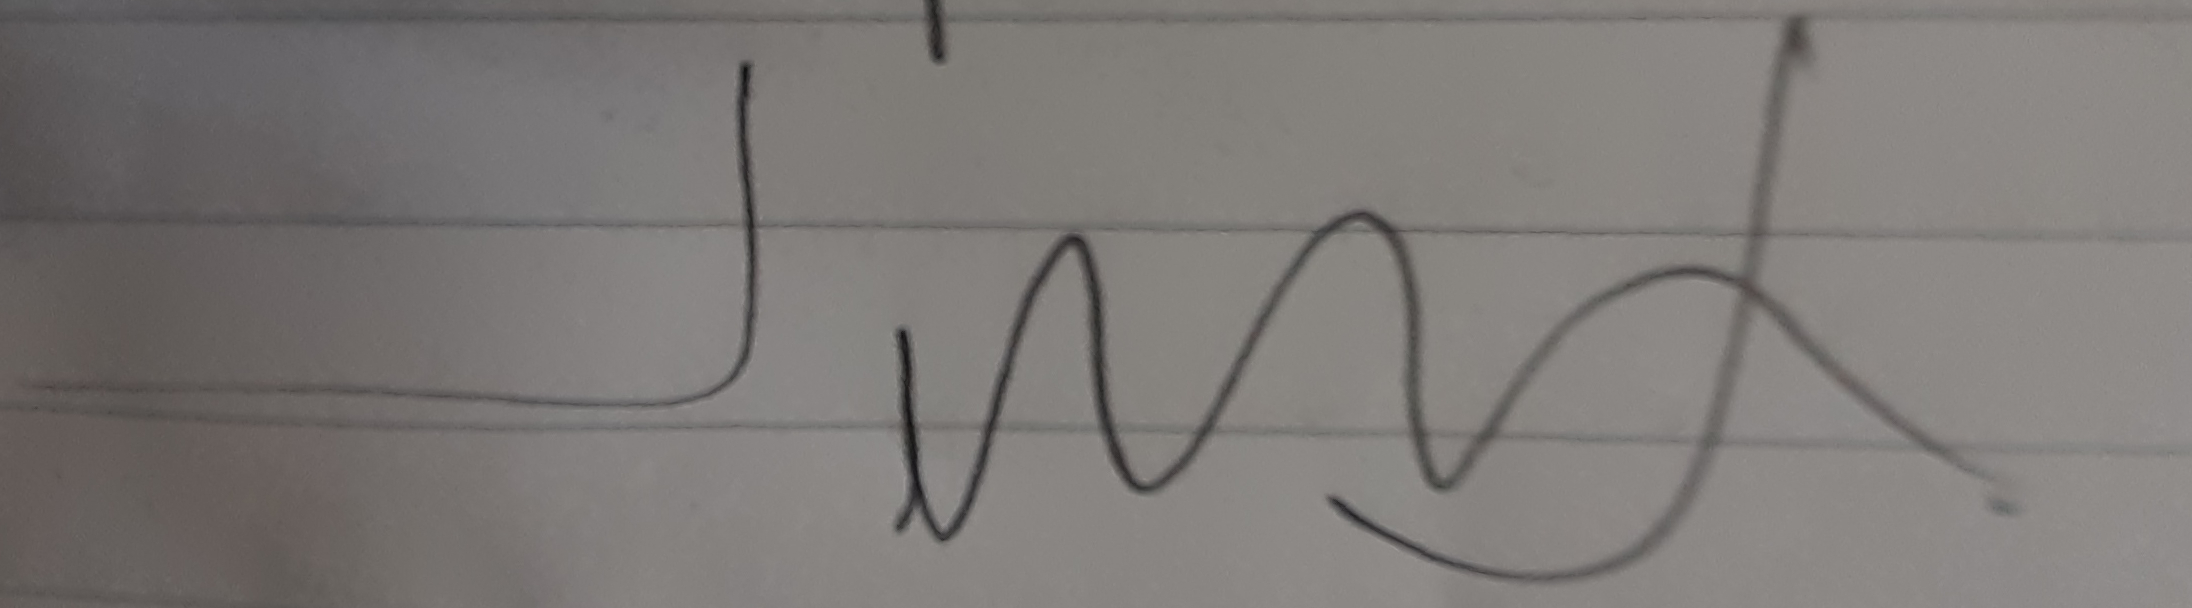
Signature of: jacques jouet